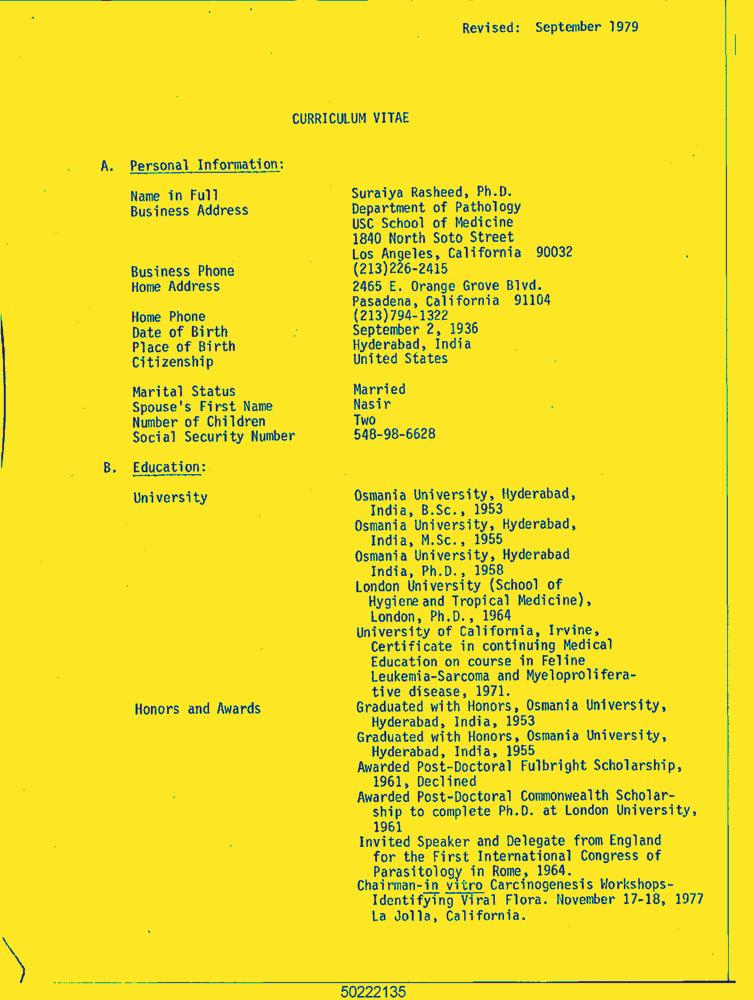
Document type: Resume-Doc